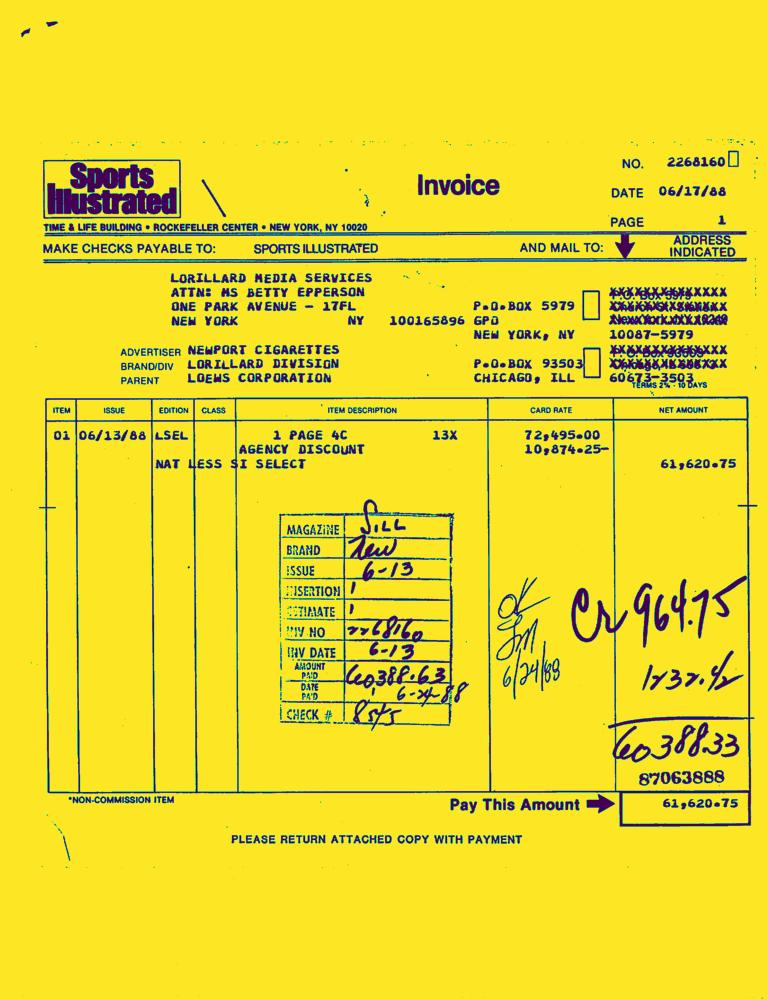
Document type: Invoice-Doc